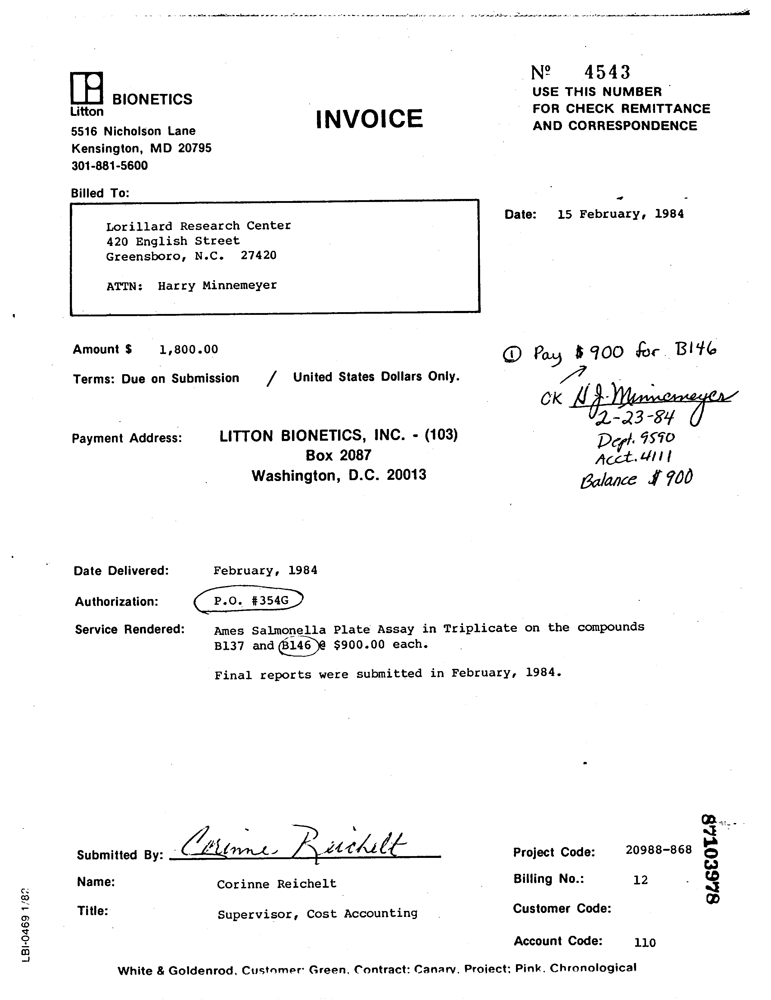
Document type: Invoice